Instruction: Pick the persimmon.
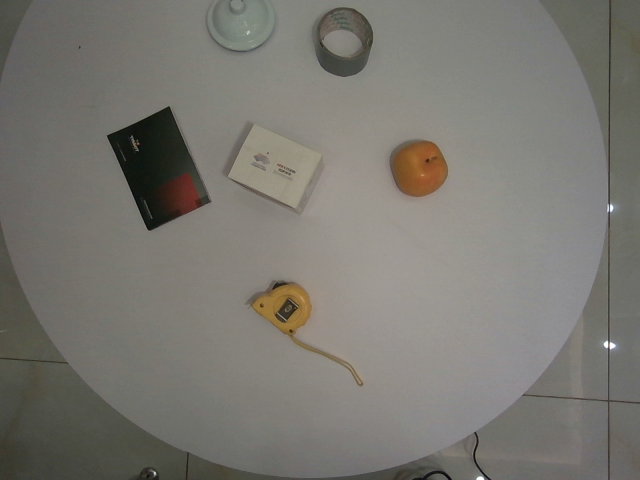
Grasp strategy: vertical